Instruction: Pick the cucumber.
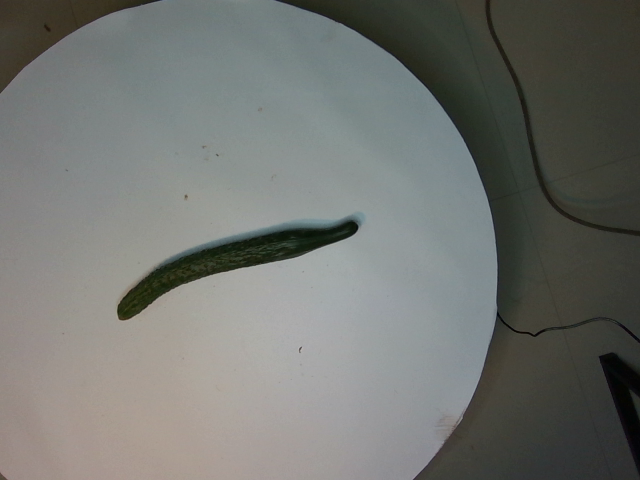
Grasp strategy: vertical